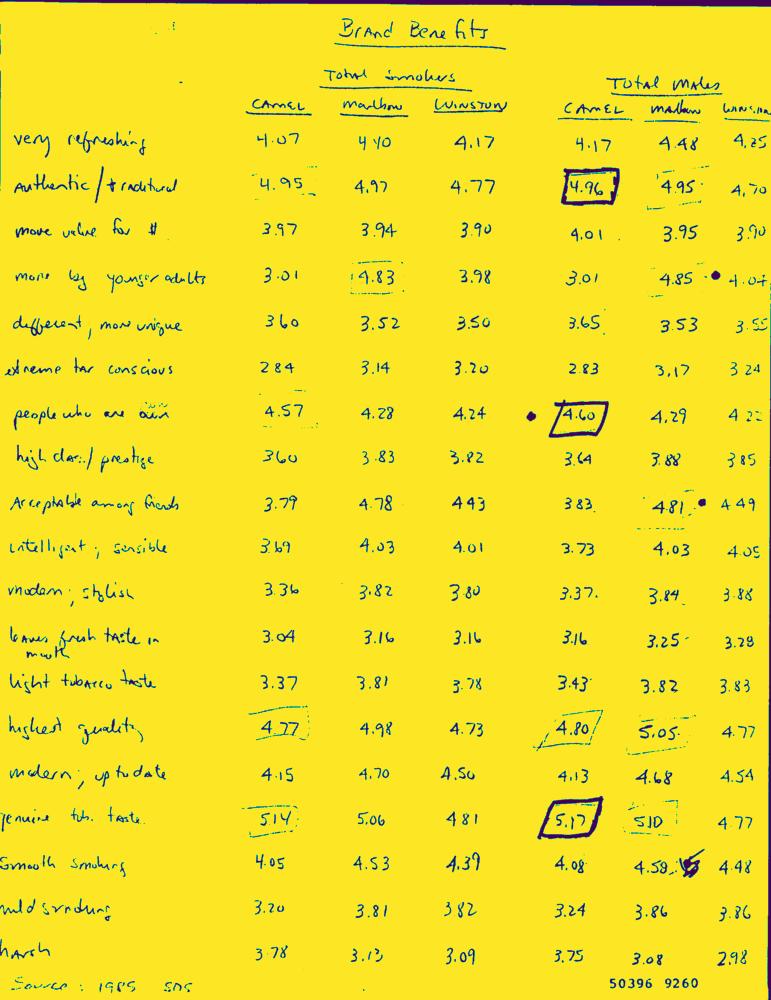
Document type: Hand-Written